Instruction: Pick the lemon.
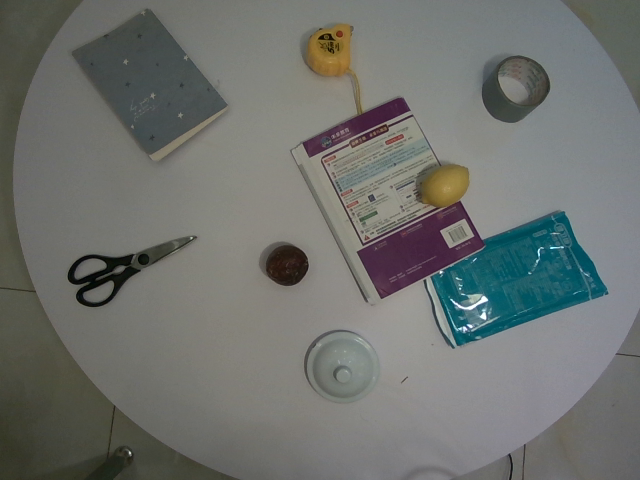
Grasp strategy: vertical